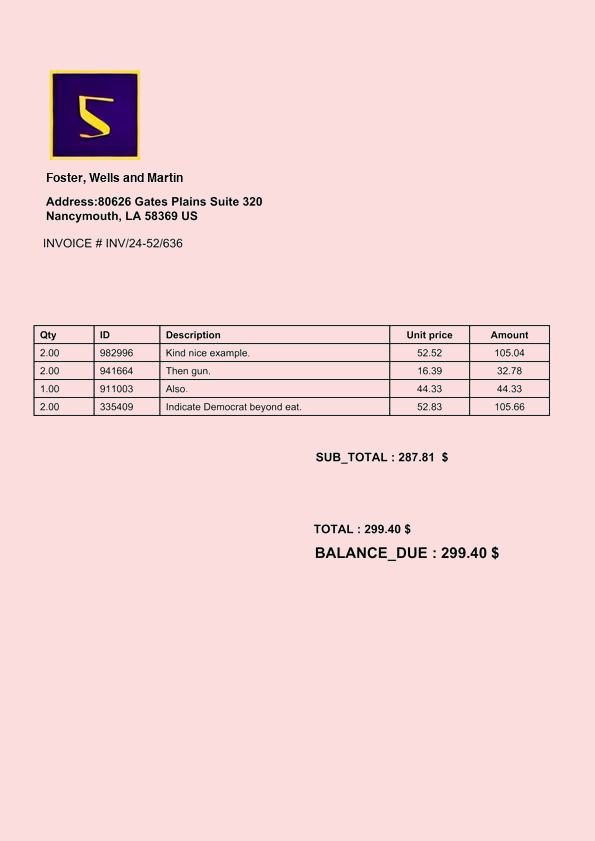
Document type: Invoice